Question: How is the property described in the document?
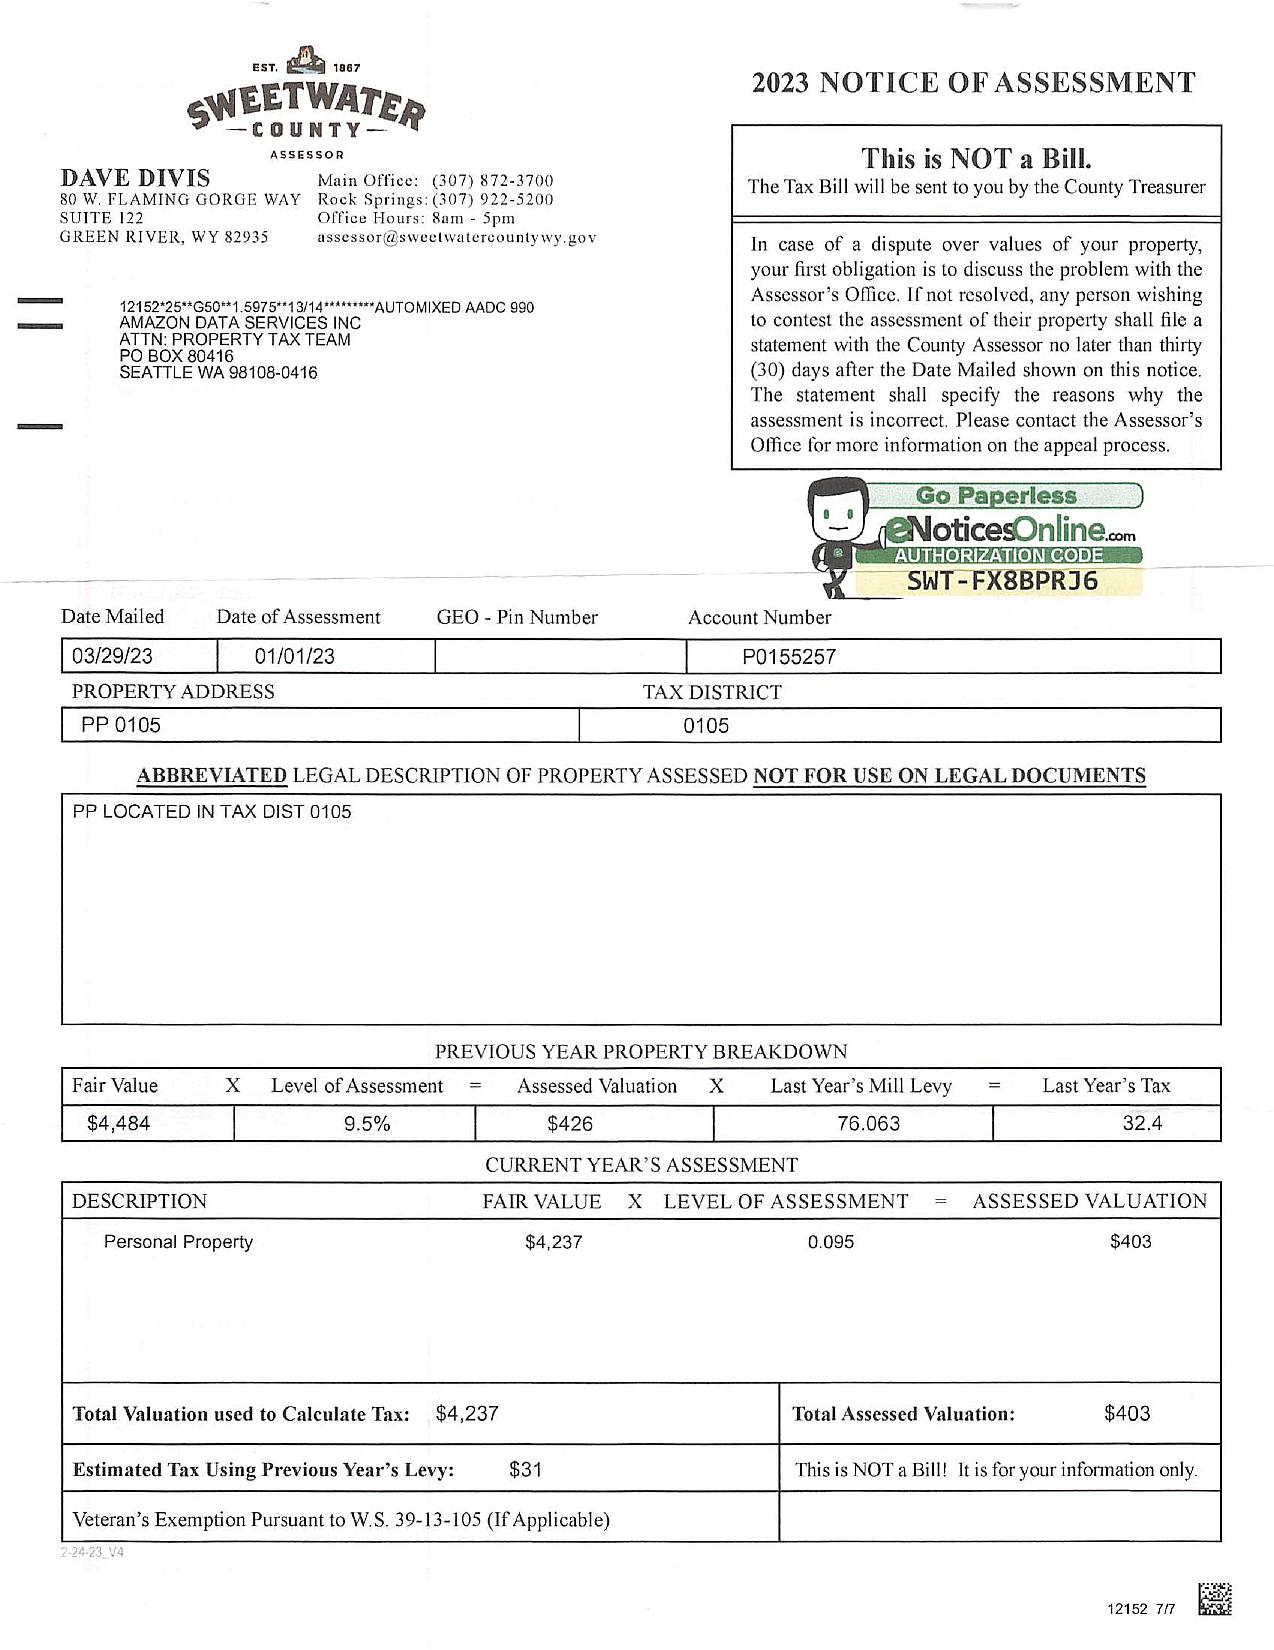
Answer: "PP LOCATED IN TAX DIST 0105"